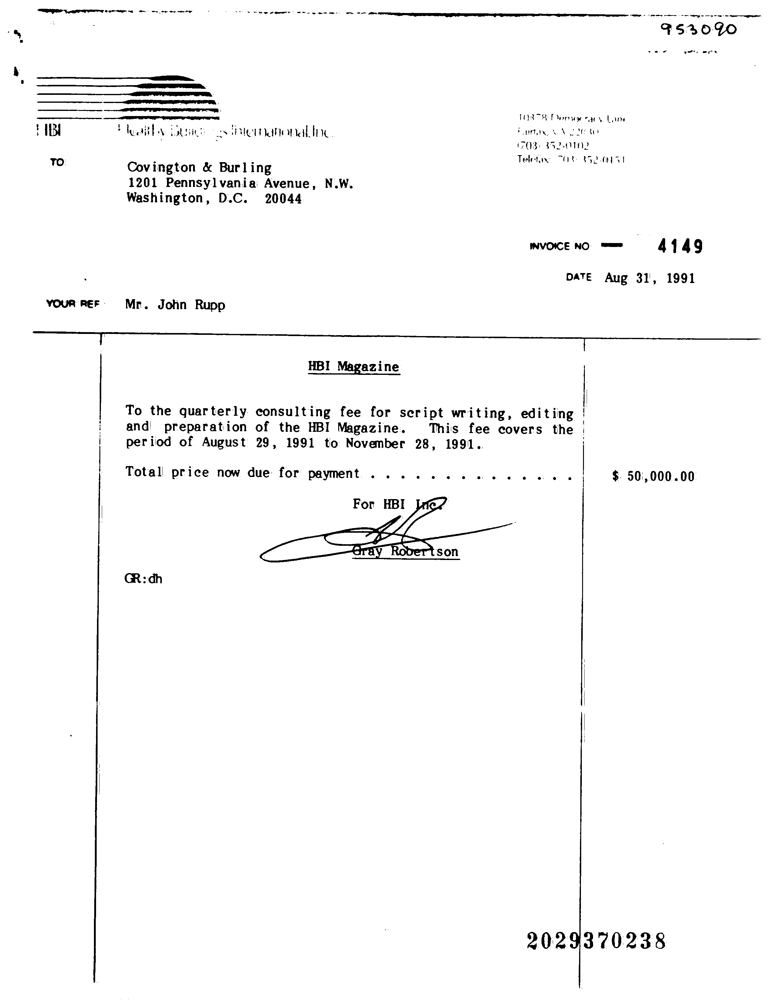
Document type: Invoice